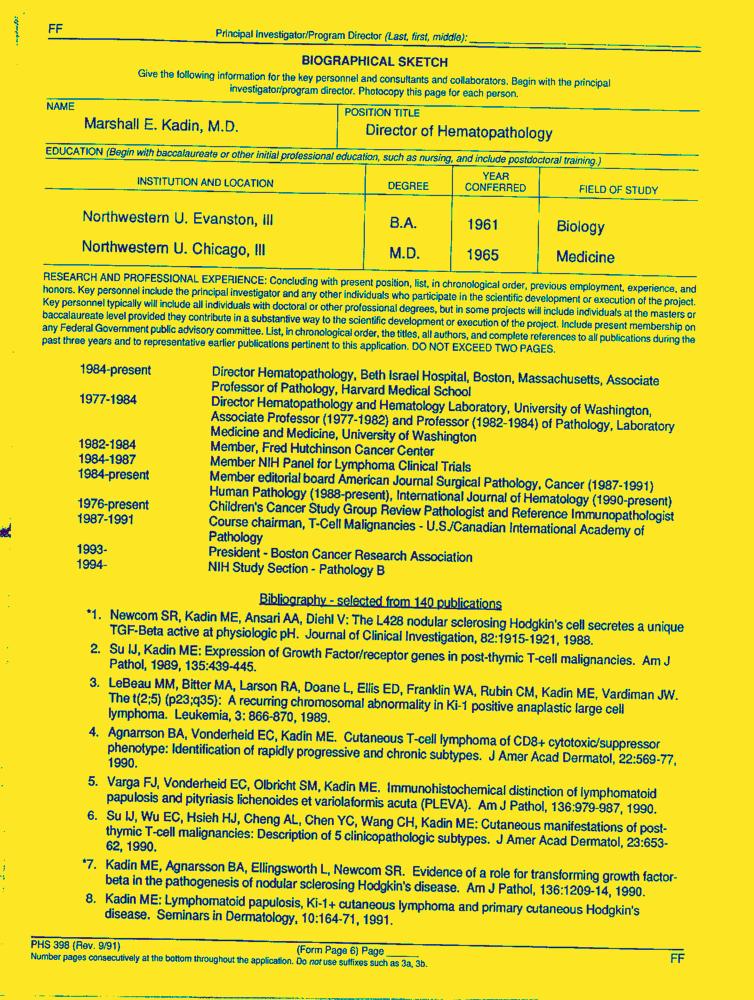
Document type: Resume-Doc